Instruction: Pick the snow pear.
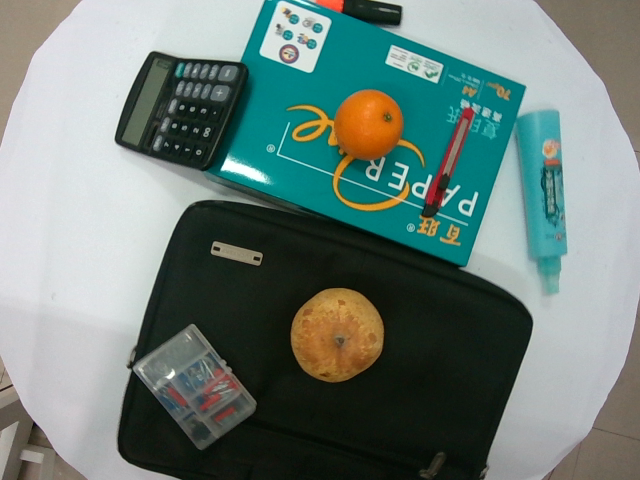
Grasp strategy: vertical